Question: In what way does the history help explain the case?
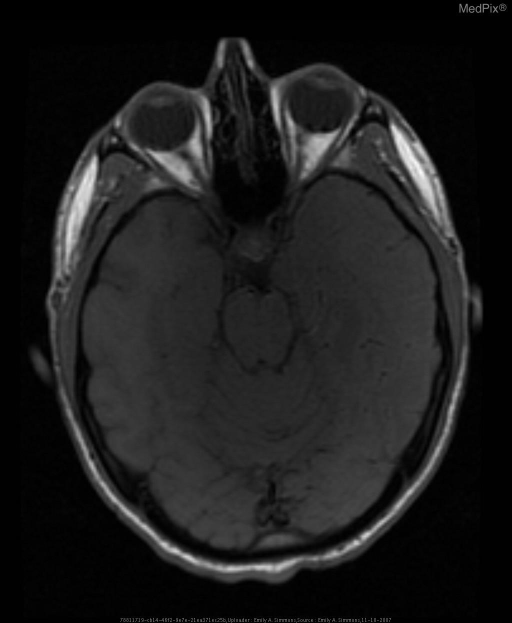
Answer: The patient's history of 21 y/o soldier deployed to Iraq.  Found down in barracks three days after being treated for non-specific viral illness. is key in understanding the case.